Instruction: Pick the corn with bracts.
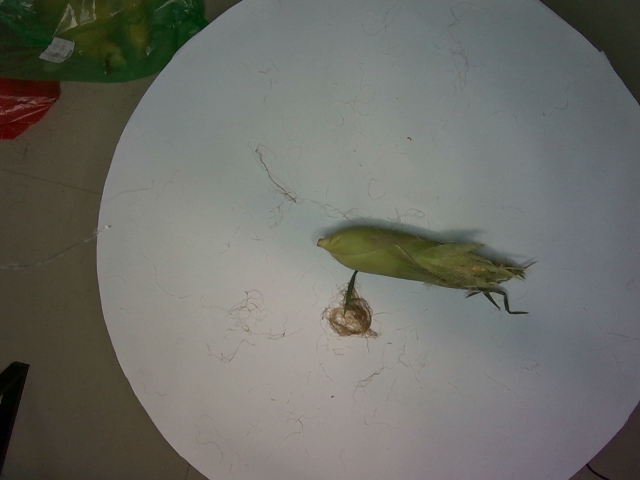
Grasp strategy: vertical